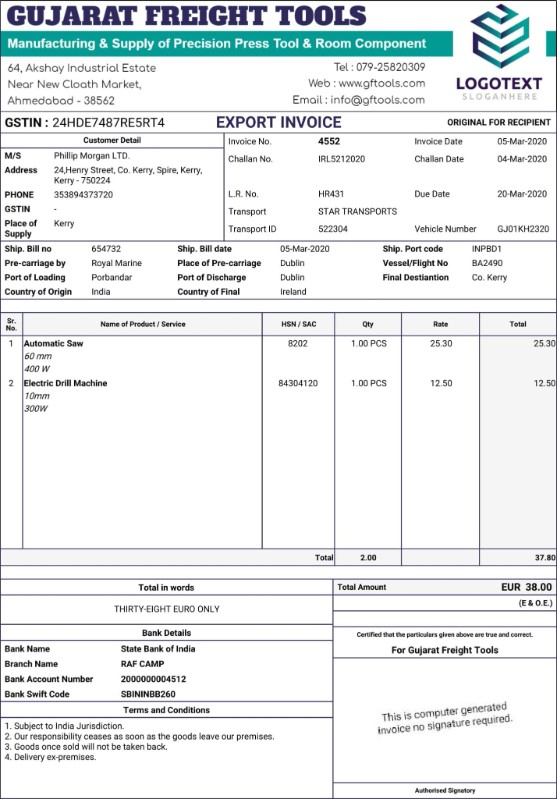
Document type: Invoice